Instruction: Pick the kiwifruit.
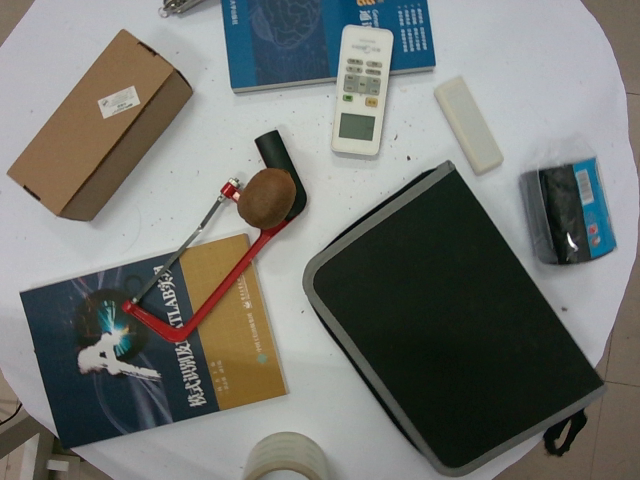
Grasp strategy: vertical